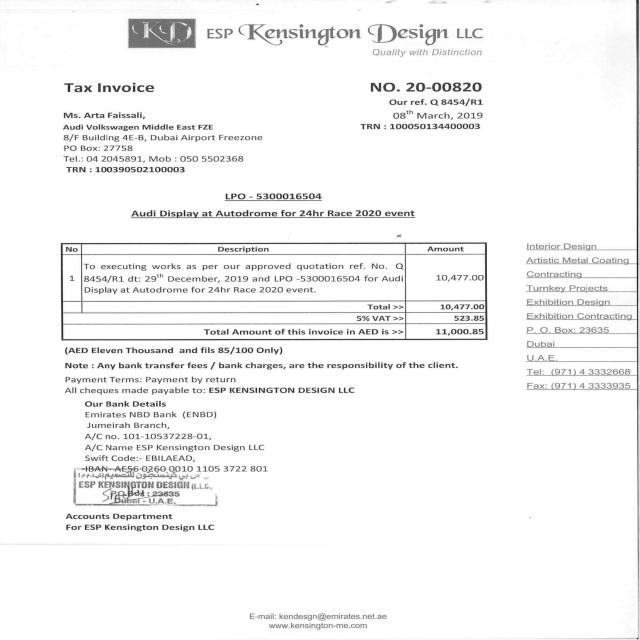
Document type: Invoice